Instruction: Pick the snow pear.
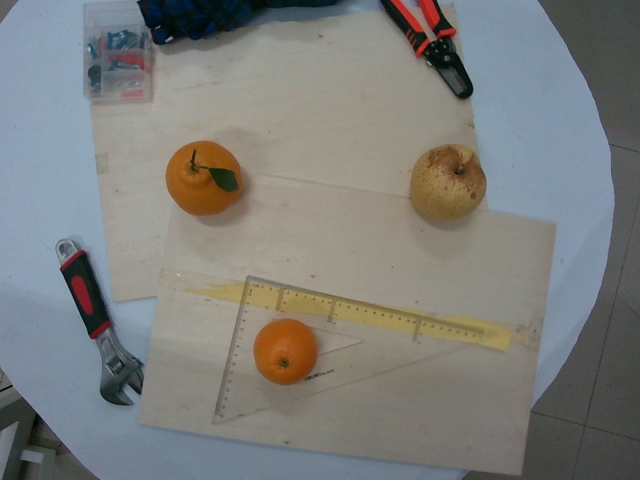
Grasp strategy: vertical